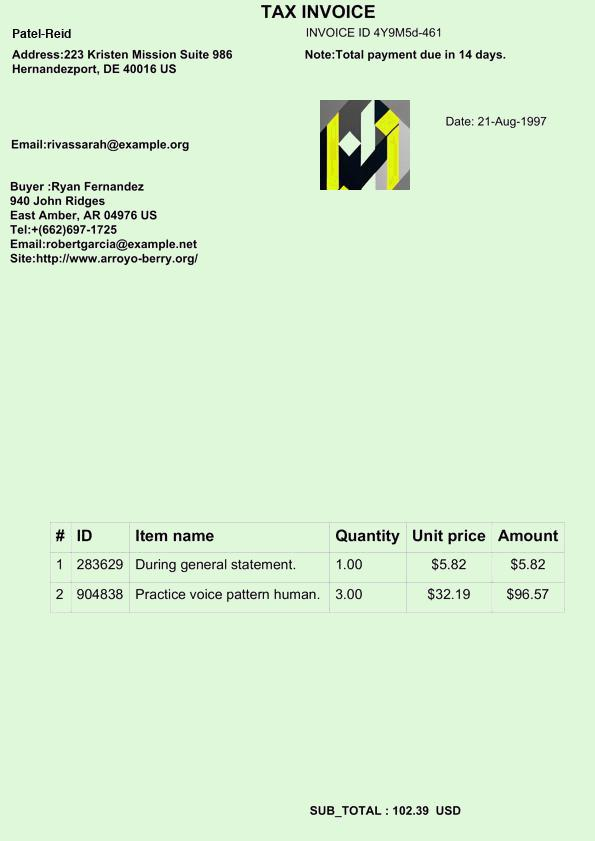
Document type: Invoice